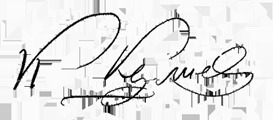
Signature of: qaysin quli